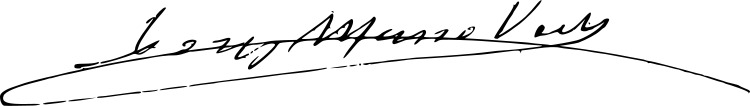
Signature of: josep massó i ventós